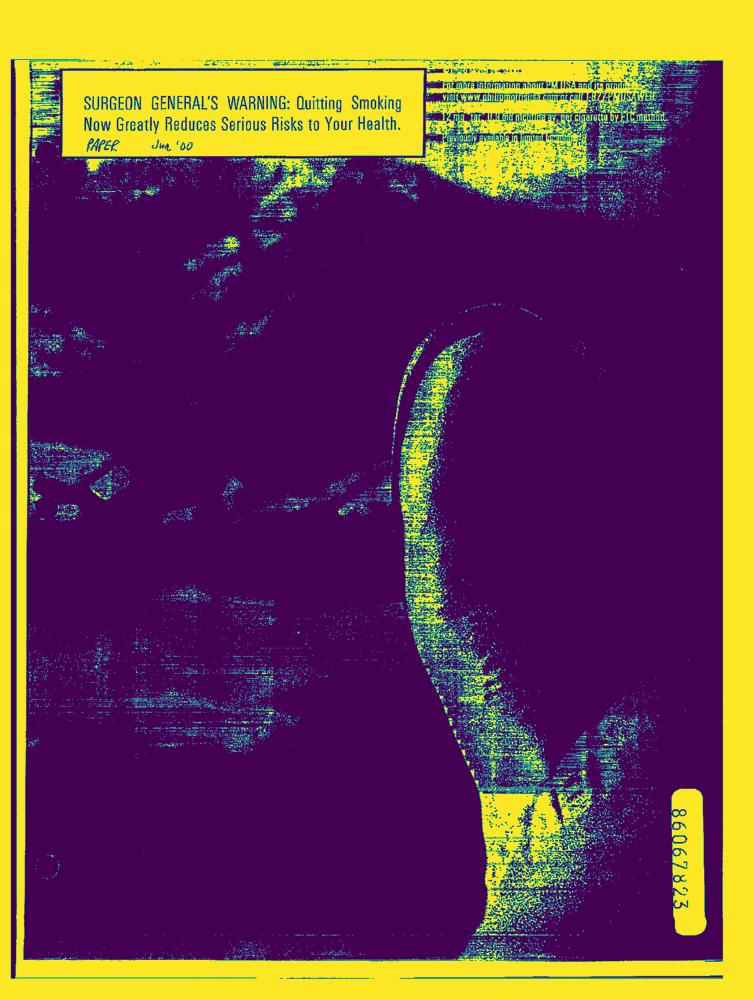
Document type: AD